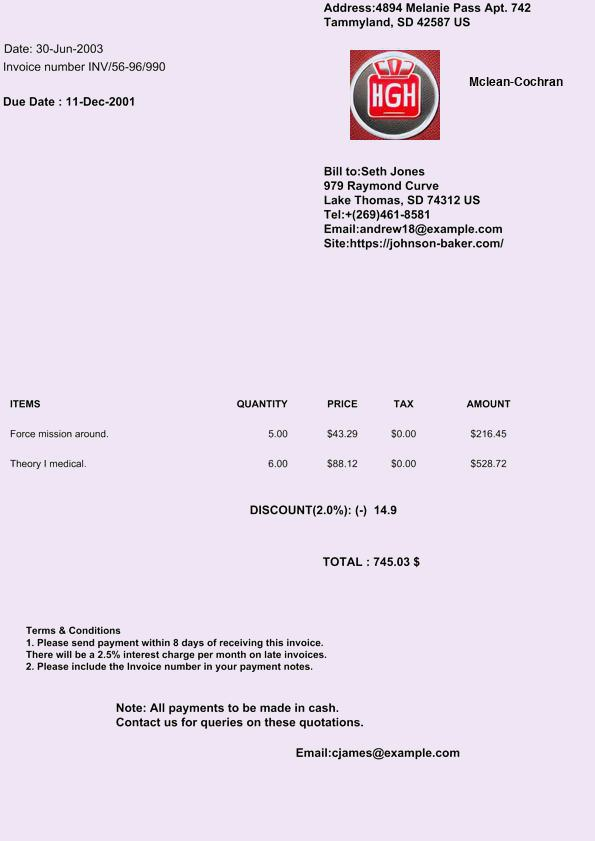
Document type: Invoice